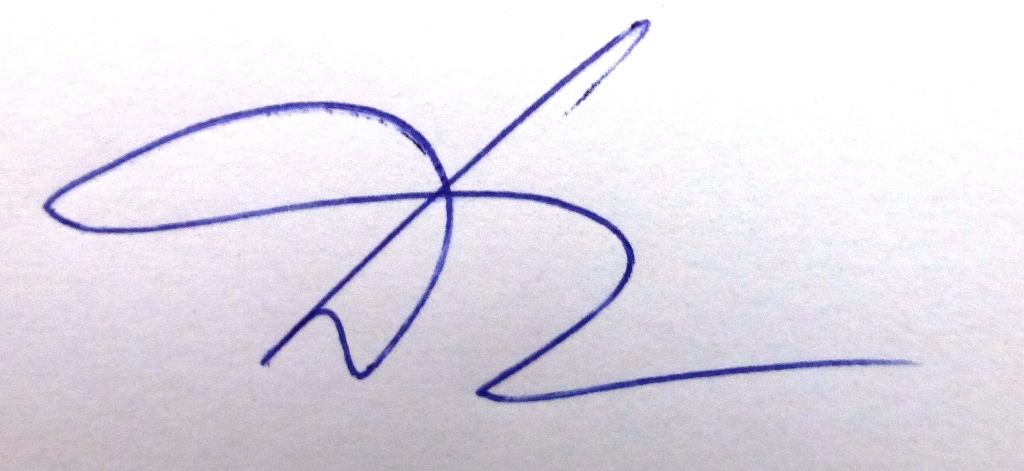
Signature of: dmitry novikov